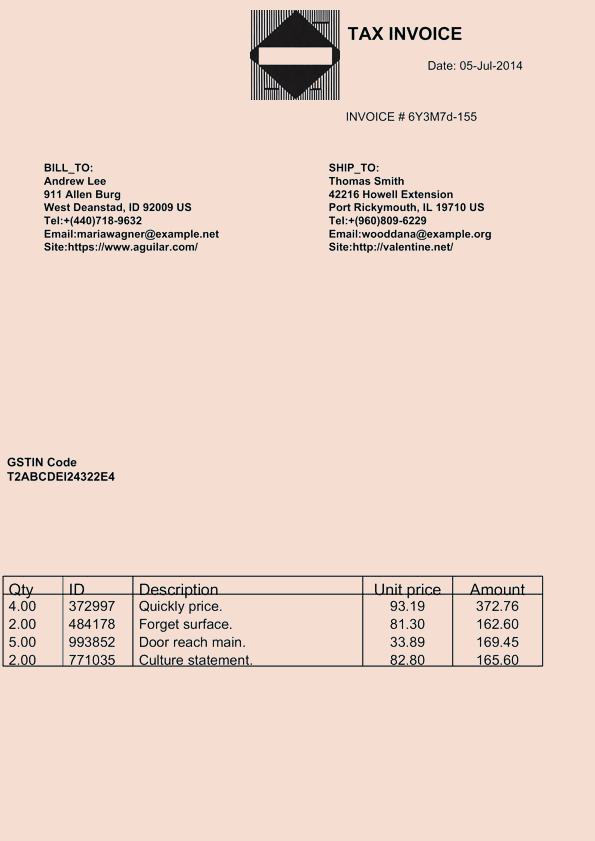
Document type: Invoice